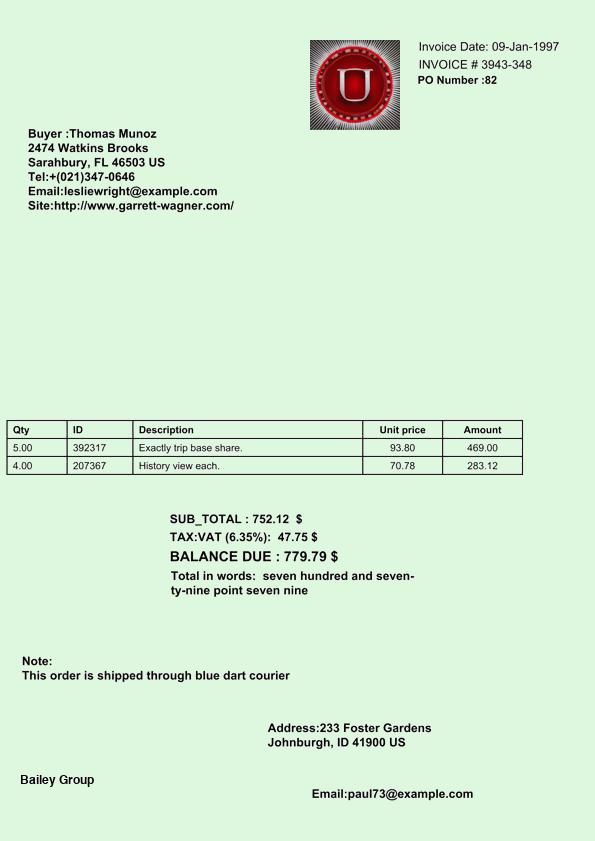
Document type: Invoice